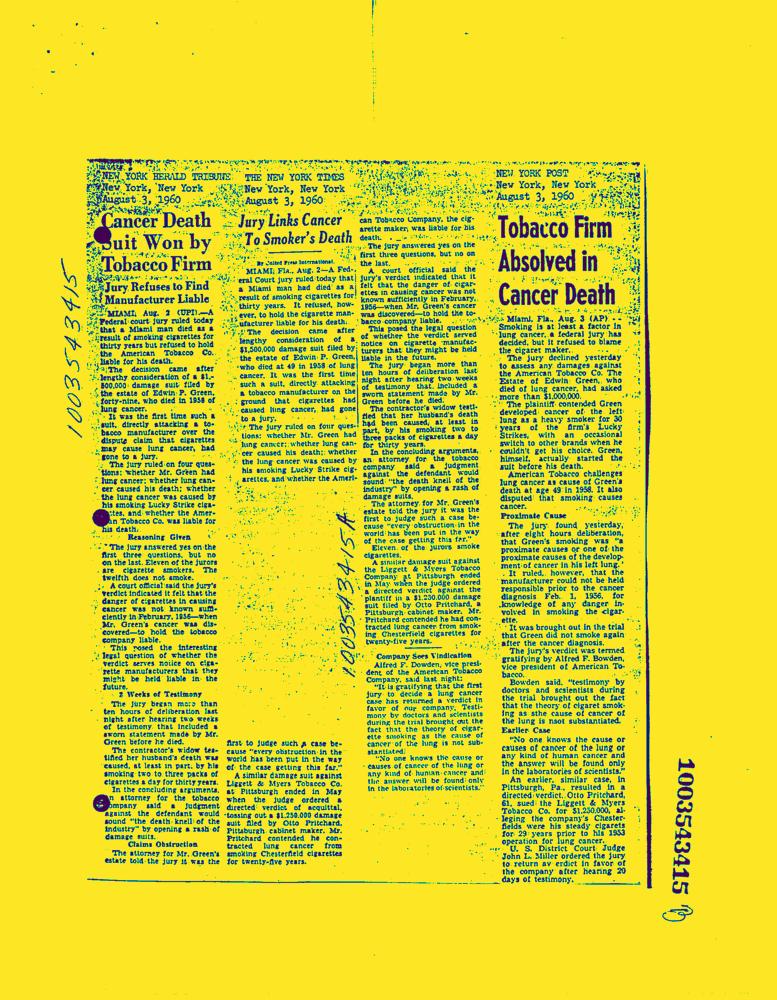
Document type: News-Article